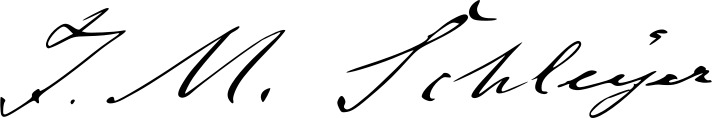
Signature of: johann martin schleyer